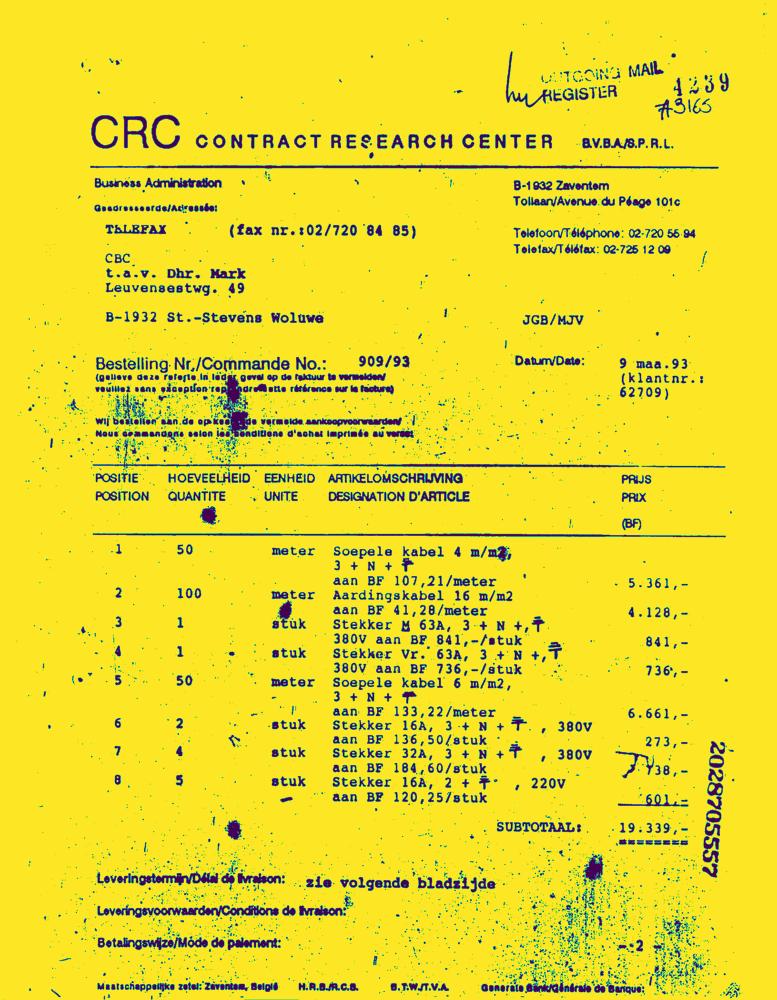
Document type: Invoice-Doc